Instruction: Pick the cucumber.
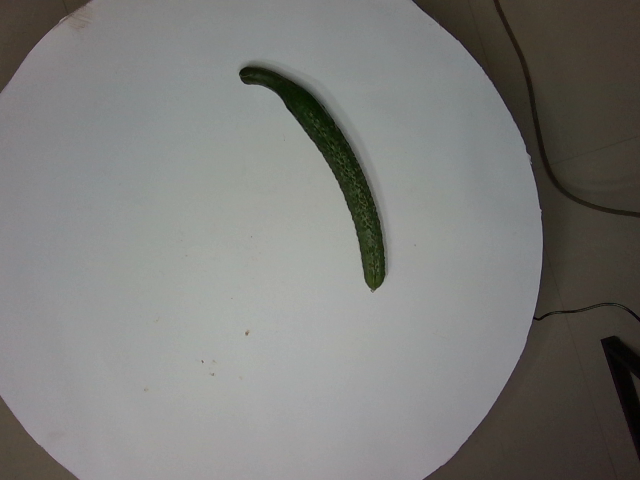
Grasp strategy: vertical